Question: How is the history relevant to the case?
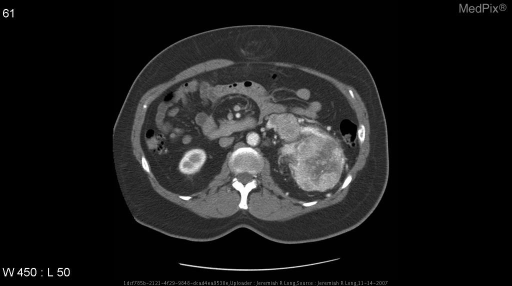
Answer: The patient's history of 72 year old female with gross hematuria is key in understanding the case.